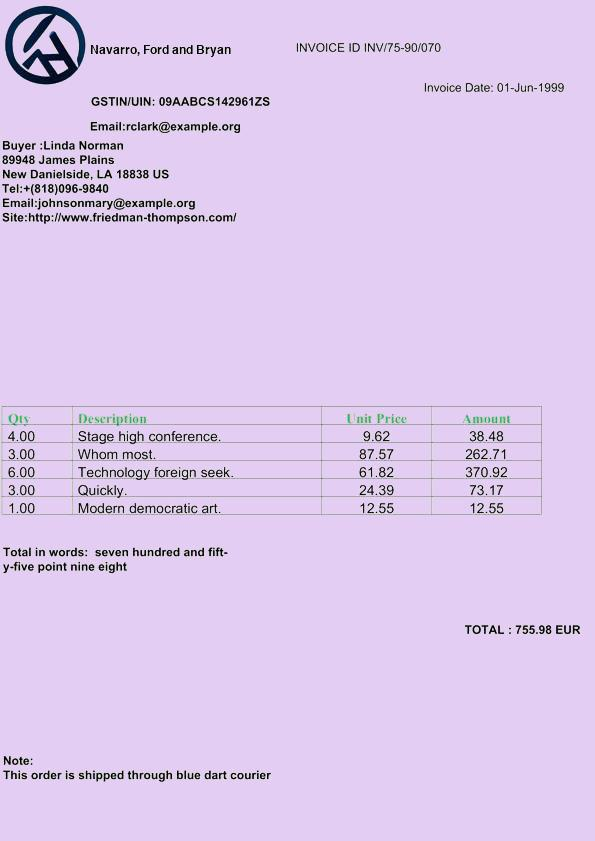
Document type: Invoice